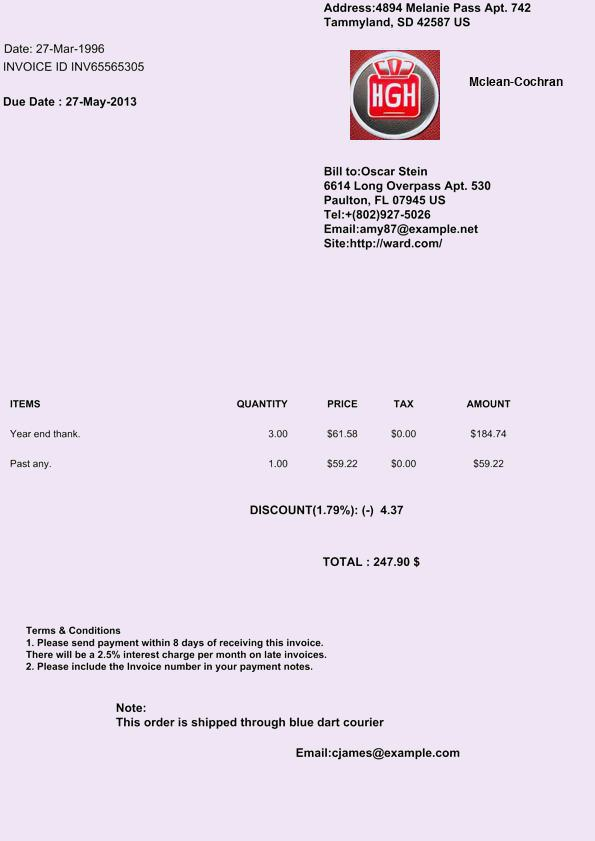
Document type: Invoice